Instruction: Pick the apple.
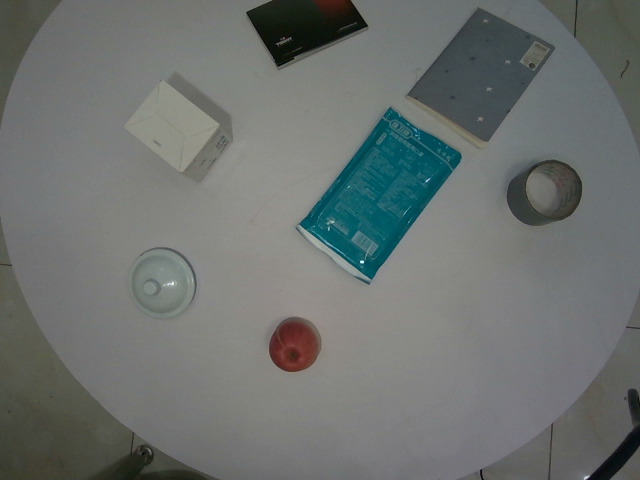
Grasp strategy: vertical